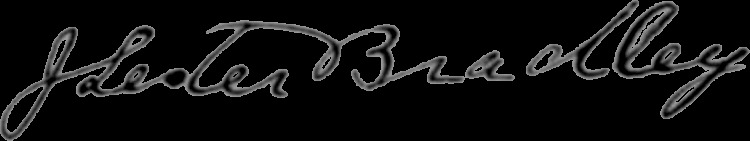
Signature of: james l bradley